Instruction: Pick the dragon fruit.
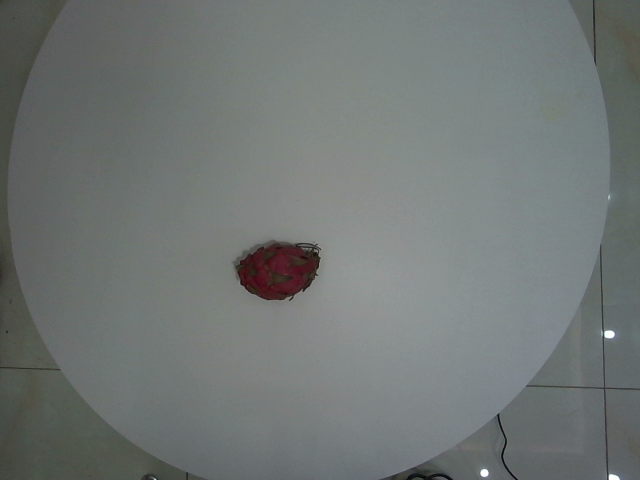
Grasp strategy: vertical